Question: Explain the disease:
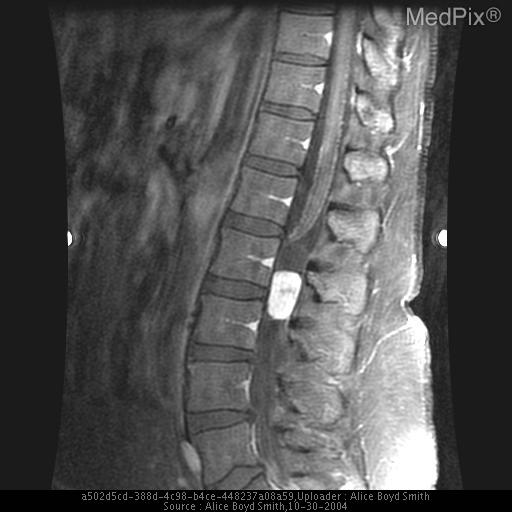
Answer: The disease is discussed as: Definition: Myxopapillary Ependymomas are slowly growing gliomas with preferential manifestation in young adults and are almost exclusively located in the conus medullaris, cauda equina, filum terminale region of the spinal cord. They are histologically characterized by tumor cells arranged in a papillary manner around vascularized mucoid stromal cores.